Question: What was observed in the imaging?
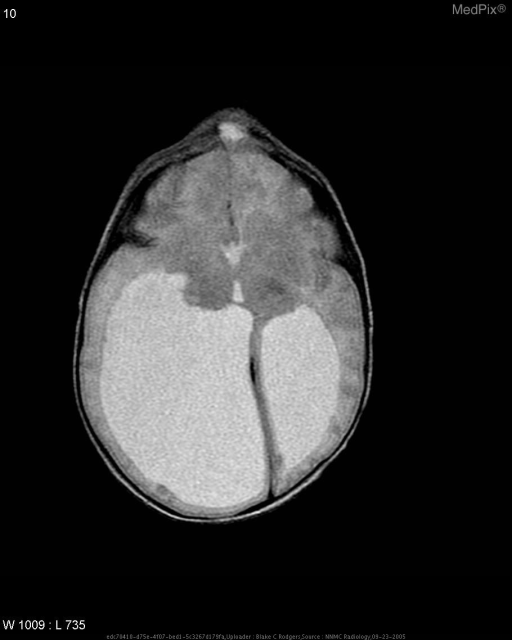
Answer: The imaging shows T1 sagital view showing enlarged posterior lateral ventricles.  The image shows a midline opening of the skull above the bridge of the nose with protrusion of brain parenchyma through the skull defect.

T2 axial views show bilateral asymmetrically enlarged lateral ventricles (right>left).  Brain parenchyma protruding from a midline skull defect at the level of the eyes with CSF communication into the mass.  Parenchymal volume loss noted in parietal, occipital and frontal lobes. T2 axial view shows bilateral asymmetrically enlarged lateral ventricles (right>left).  A mass protrudes from a midline skull defect.  The mass has increased signal intensity consistent with CSF.  Parenchymal volume loss noted in parietal and occipital lobes..